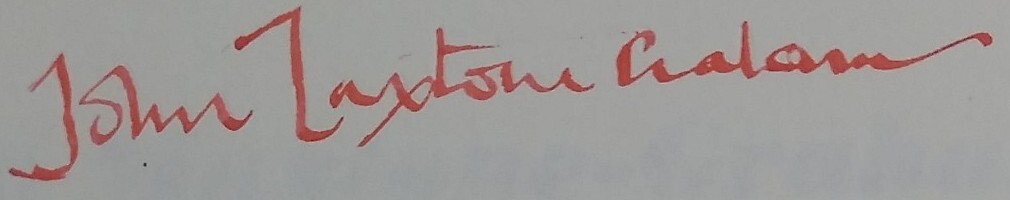
Signature of: john maxtone graham